Question: Can you provide the account number mentioned in the document?
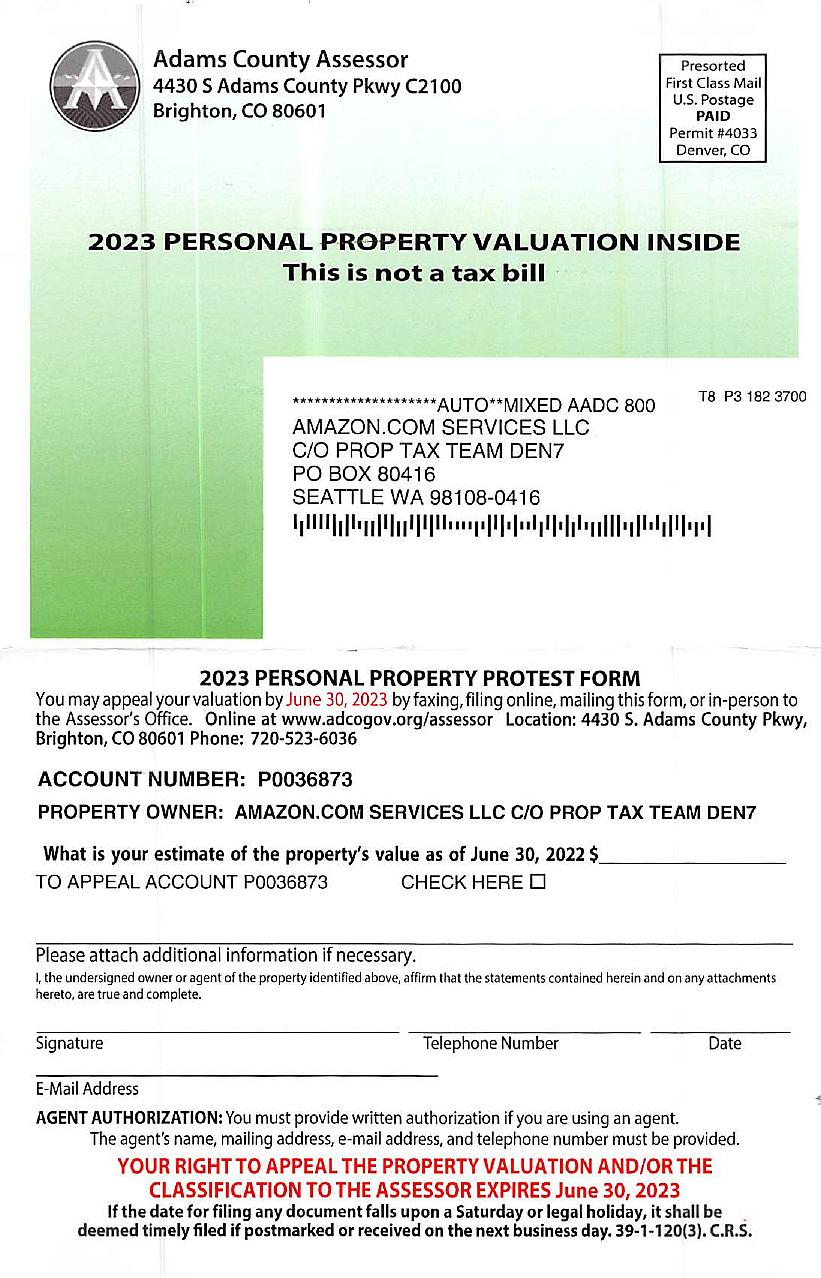
Answer: "P0036873"